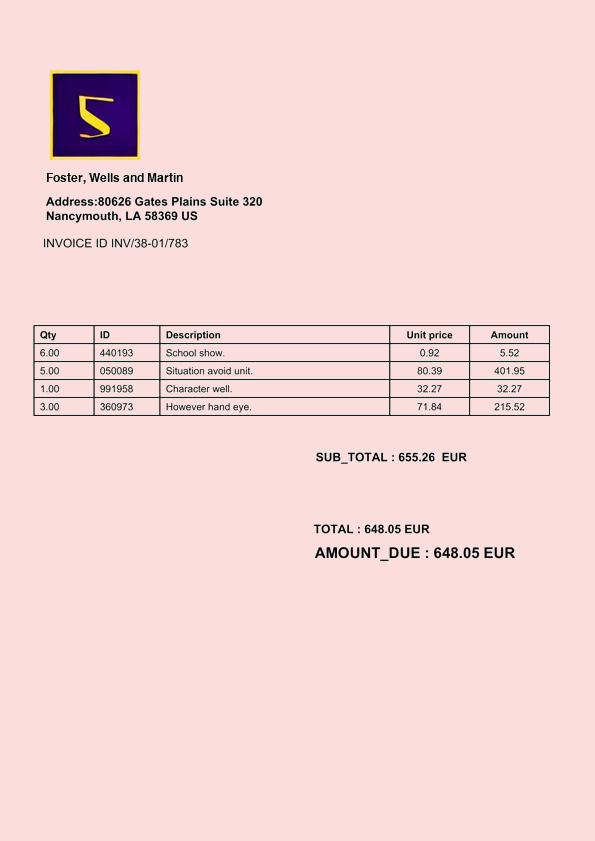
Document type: Invoice